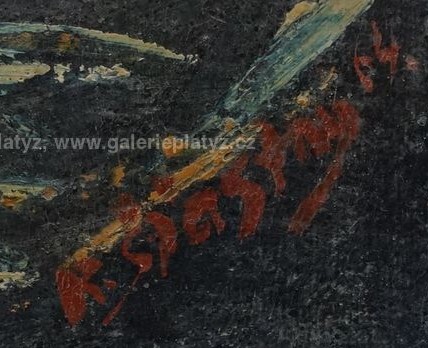
Signature of: karel šťastný